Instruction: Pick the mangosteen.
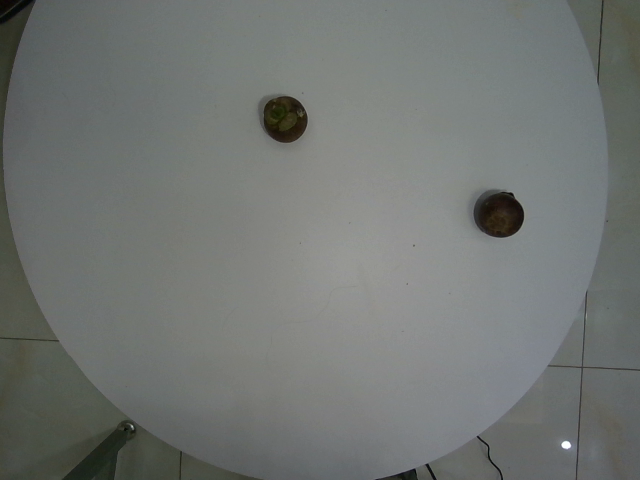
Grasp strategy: vertical